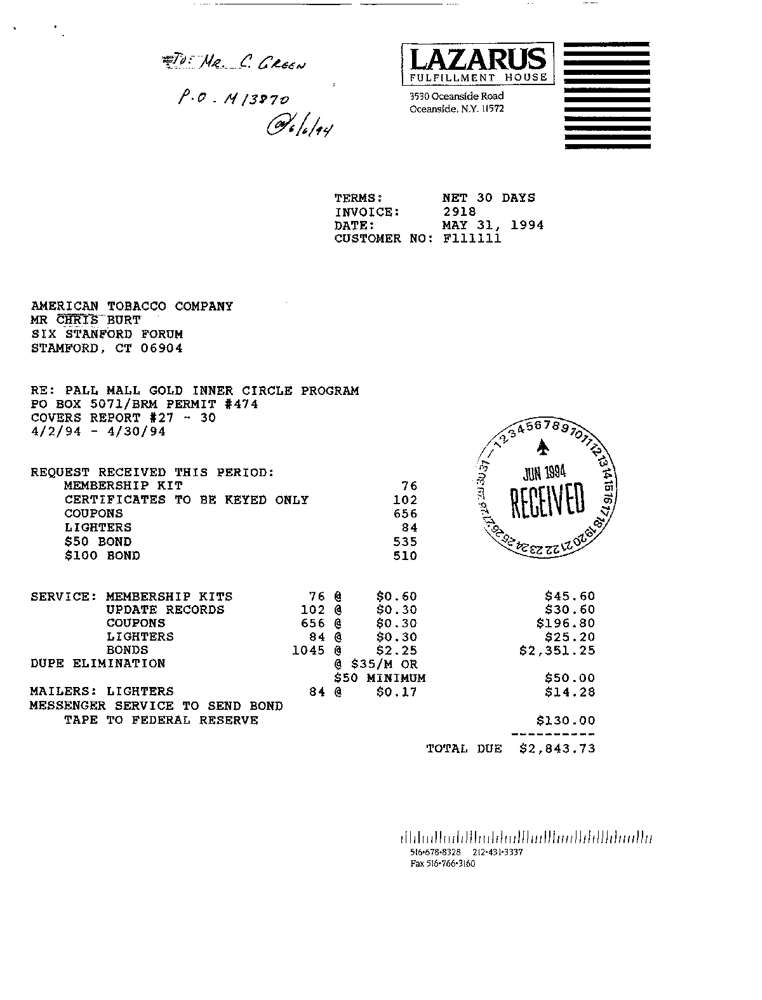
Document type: Invoice